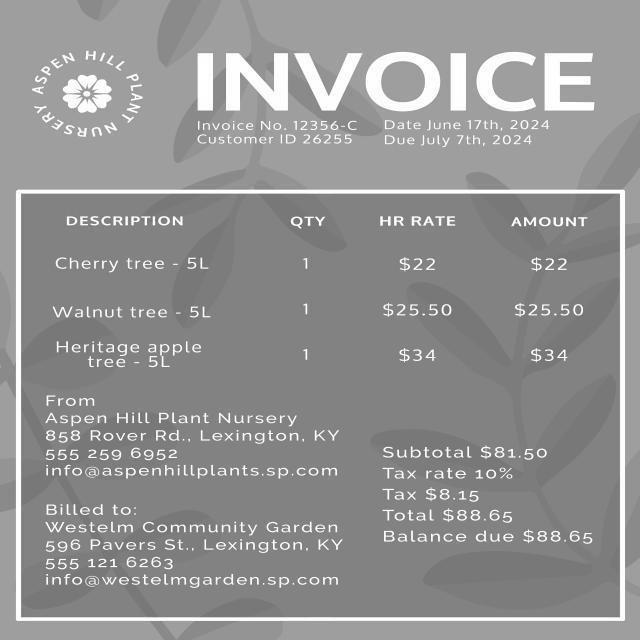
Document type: Invoice